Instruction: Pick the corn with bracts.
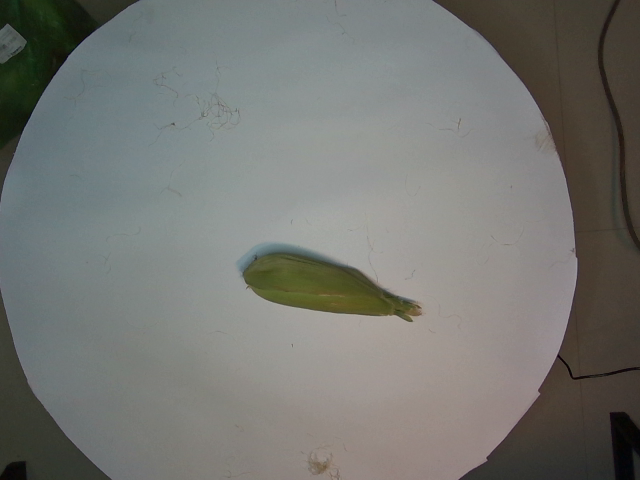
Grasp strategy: vertical